Question: What do the imaging results show?
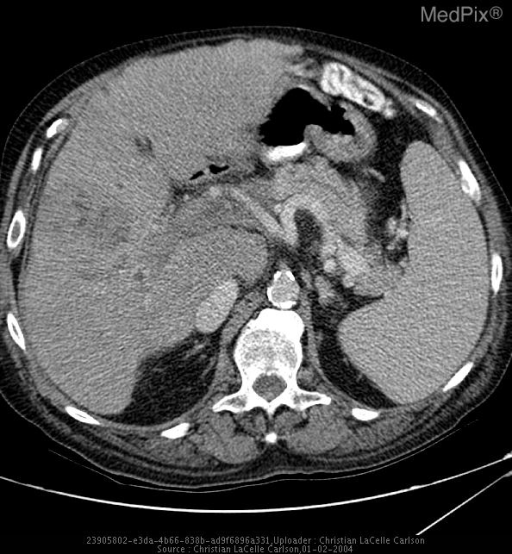
Answer: The imaging shows Near occlusive thrombosis is seen in the main portal vein with complete occlusion of the right portal vein, but trace contrast to the left portal vein.  There is no evidence of enhancement within the thrombus.  These findings suggest a bland thrombus. CT of abdomen with contrast.  Near occlusive thrombosis is seen in the main portal vein with complete occlusion of the right portal vein, but trace contrast to the left portal vein.  There is no evidence of enhancement within the thrombus.  These findings suggest a bland thrombus.  NOte the large hypodense lesion with enhancing septations in the right lobe of the liver worrisome for progression of hepatic malignancy..